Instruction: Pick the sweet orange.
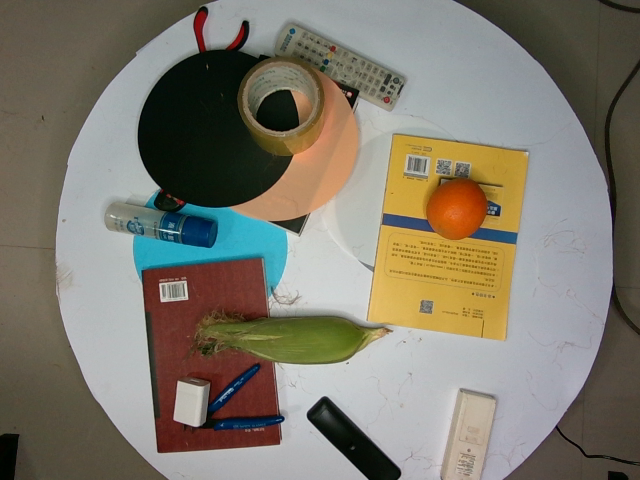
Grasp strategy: vertical